Question: By what date must an appeal be filed according to the document?
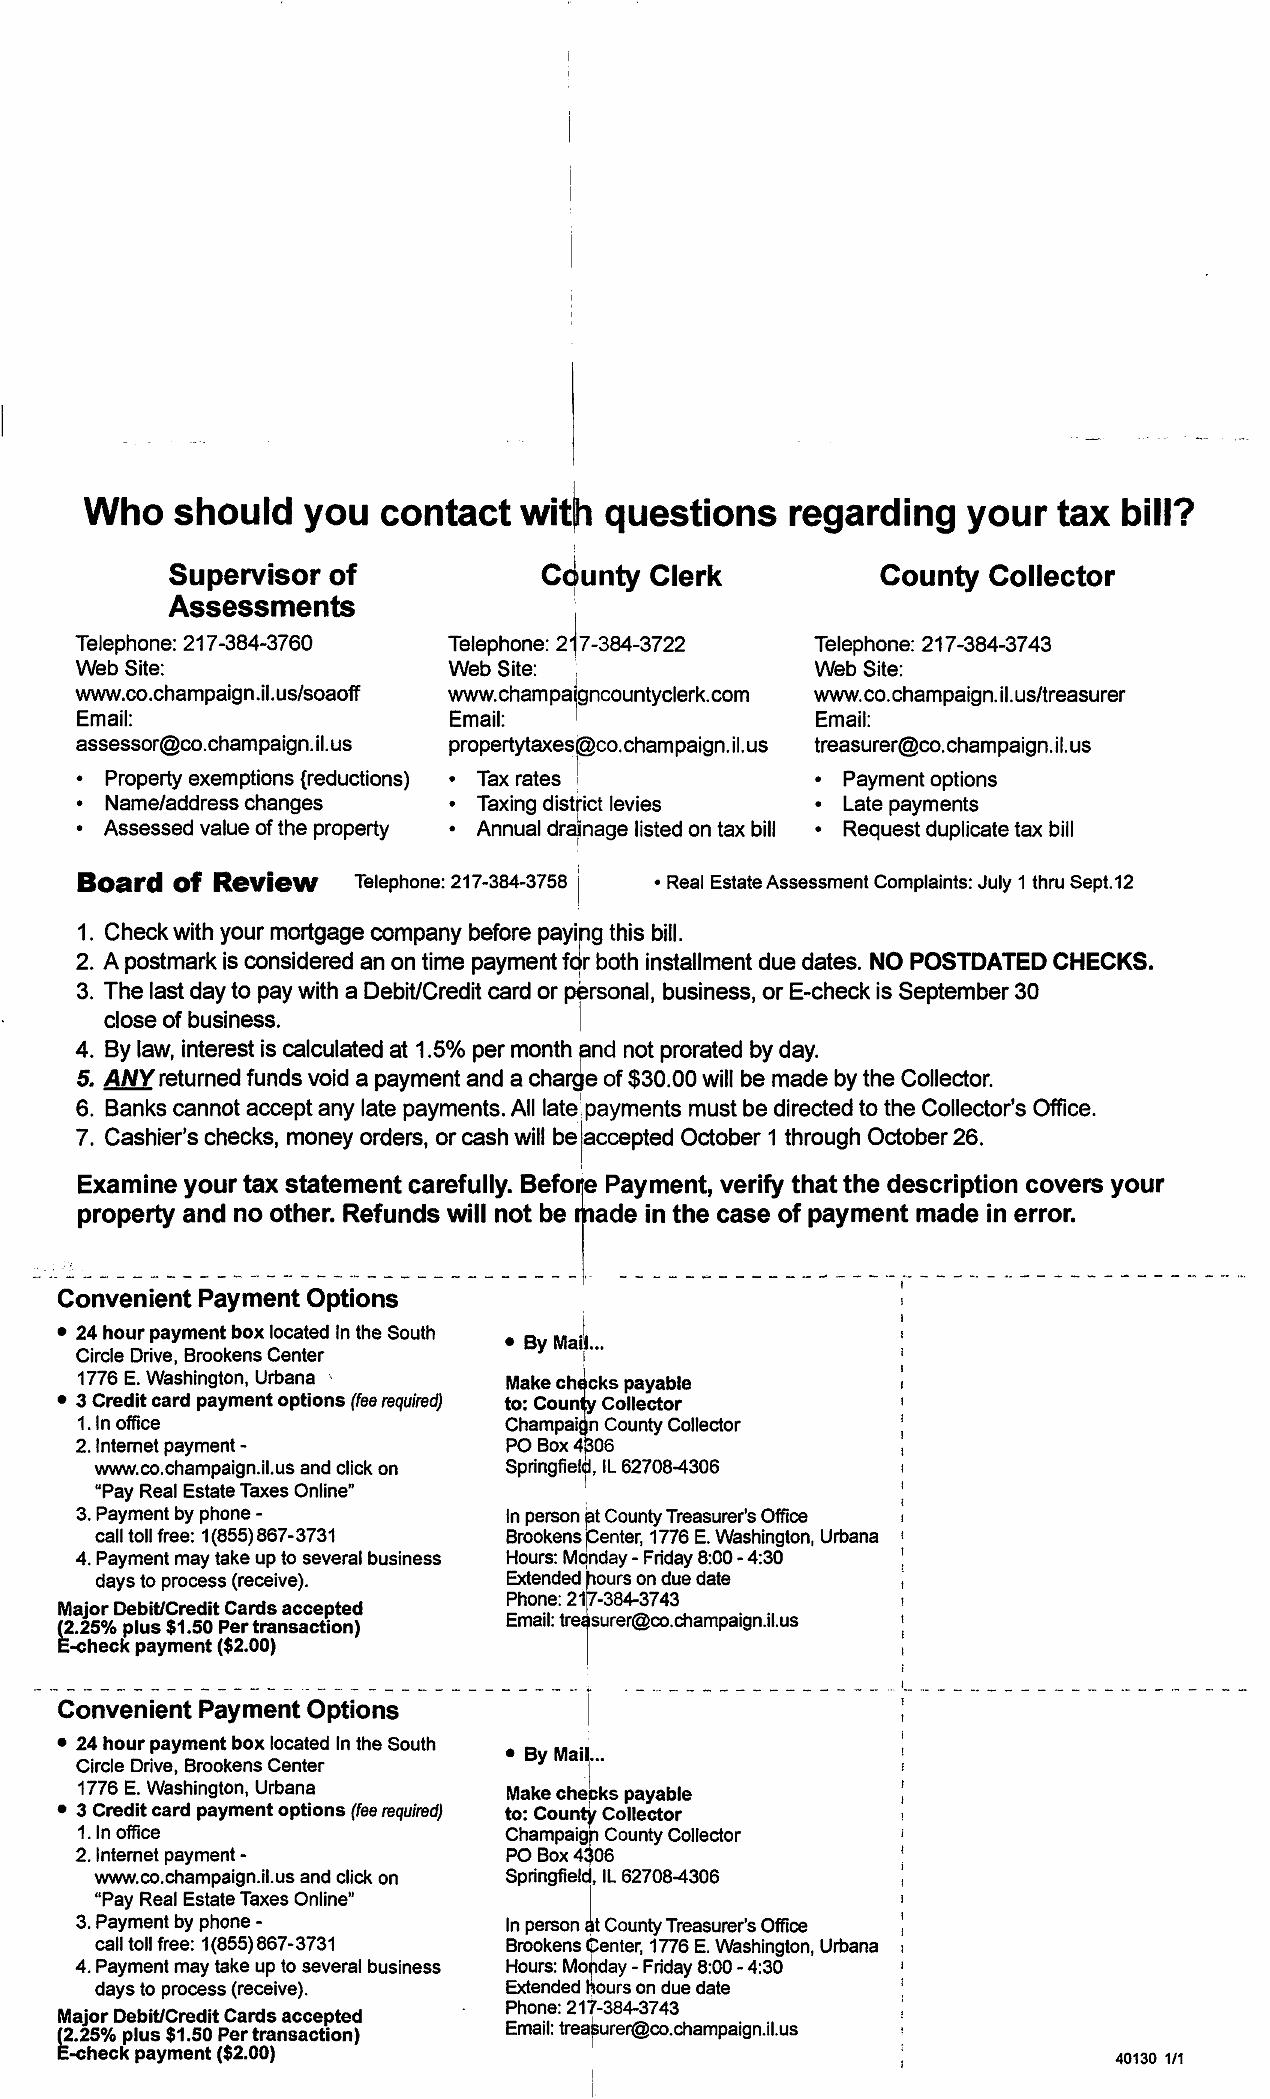
Answer: "12-Sep"